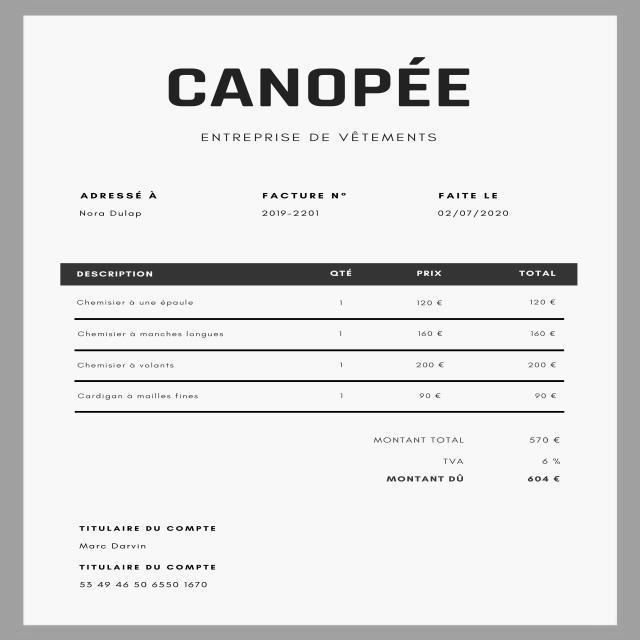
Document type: Invoice